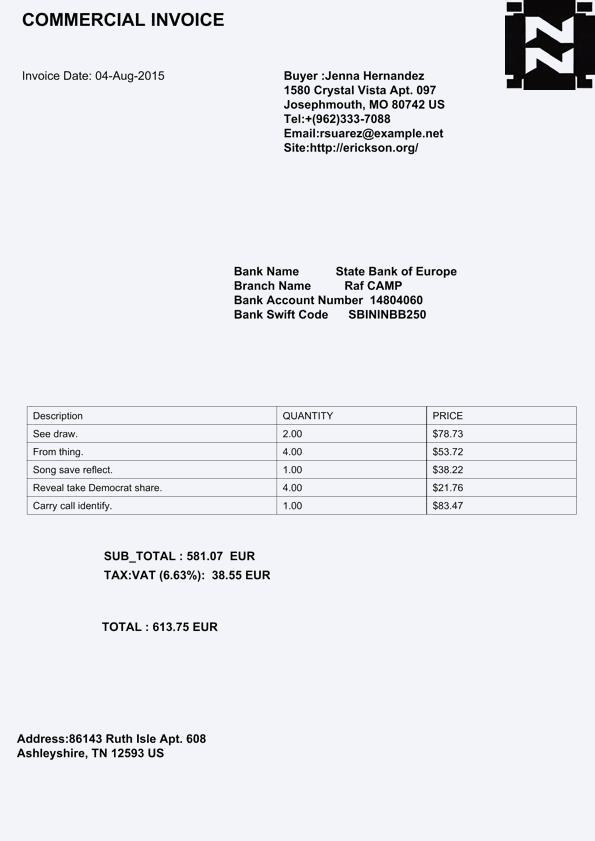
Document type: Invoice